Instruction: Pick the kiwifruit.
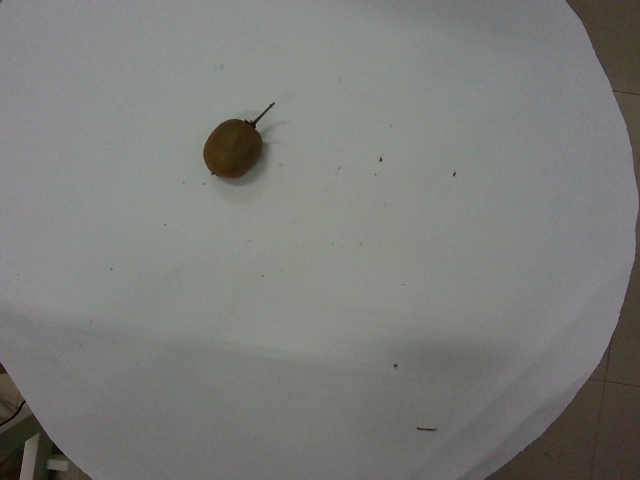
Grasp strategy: vertical